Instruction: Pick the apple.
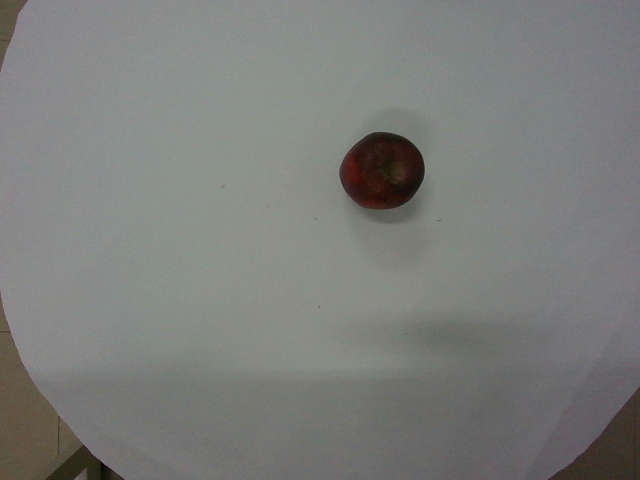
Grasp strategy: vertical